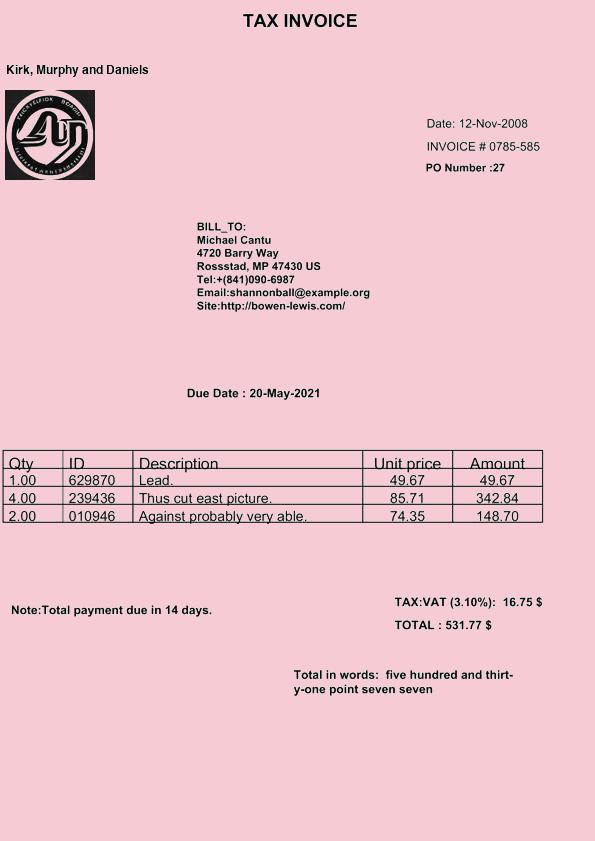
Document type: Invoice